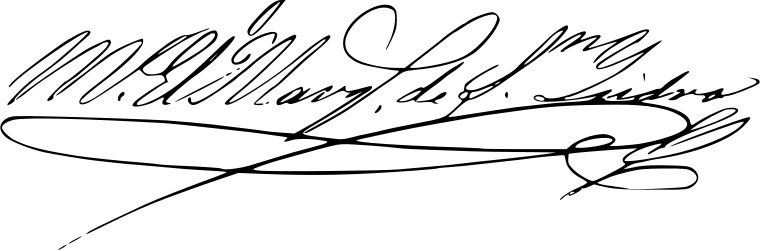
Signature of: francisco manuel rui gómez y domínguez